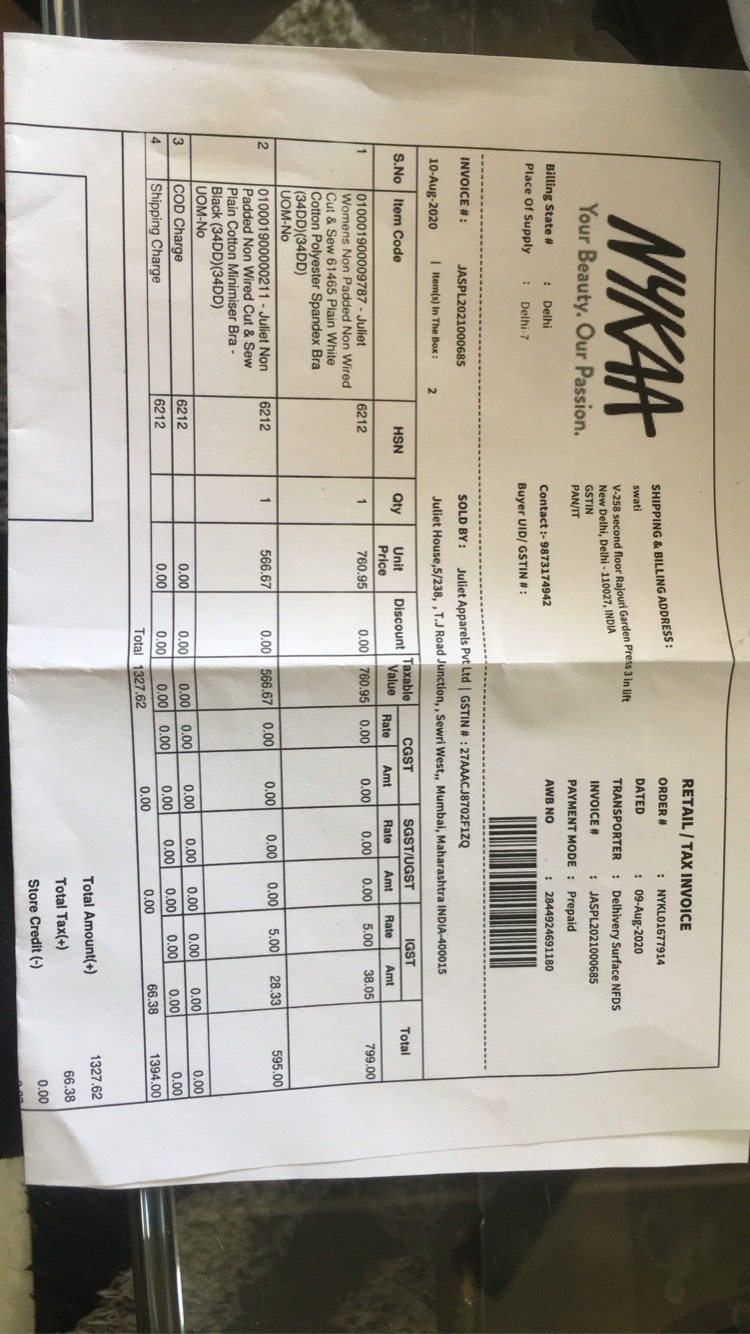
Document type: Invoice